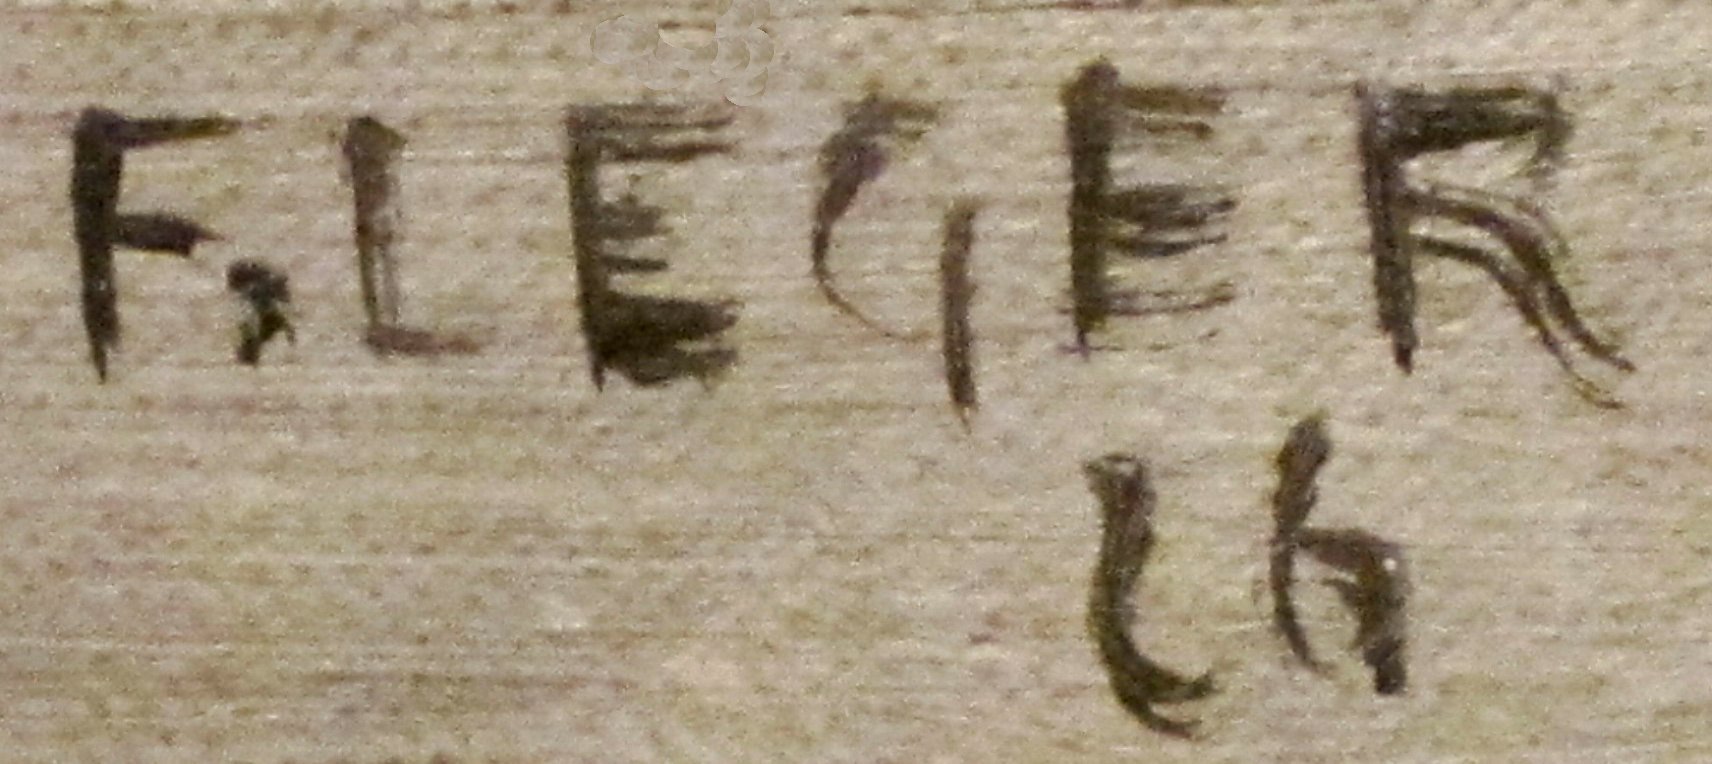
Signature of: fernand léger